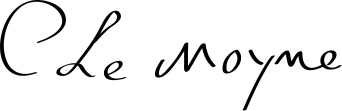
Signature of: charles iii le moyne